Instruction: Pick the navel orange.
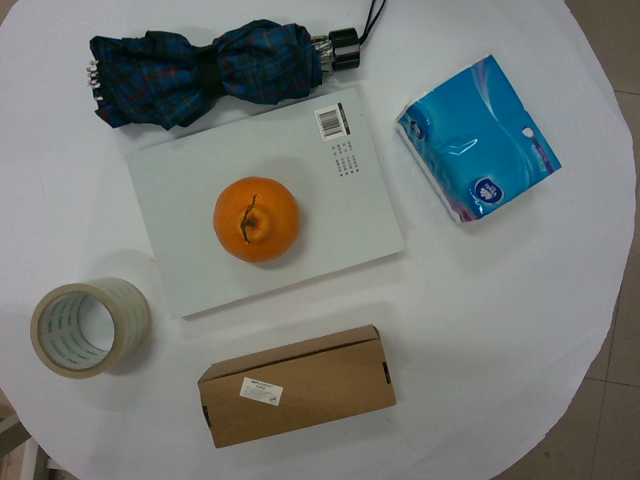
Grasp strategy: vertical